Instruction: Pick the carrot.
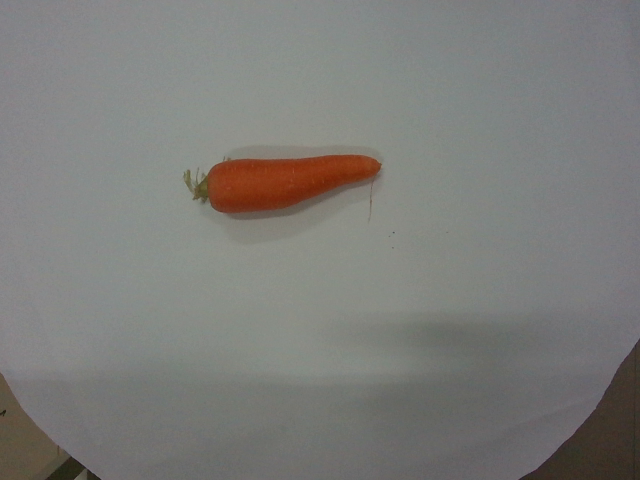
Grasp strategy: vertical